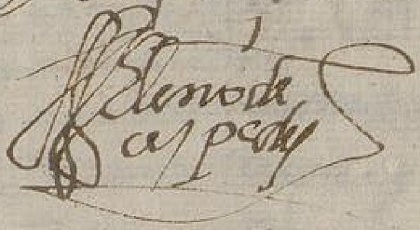
Signature of: eleno de céspedes